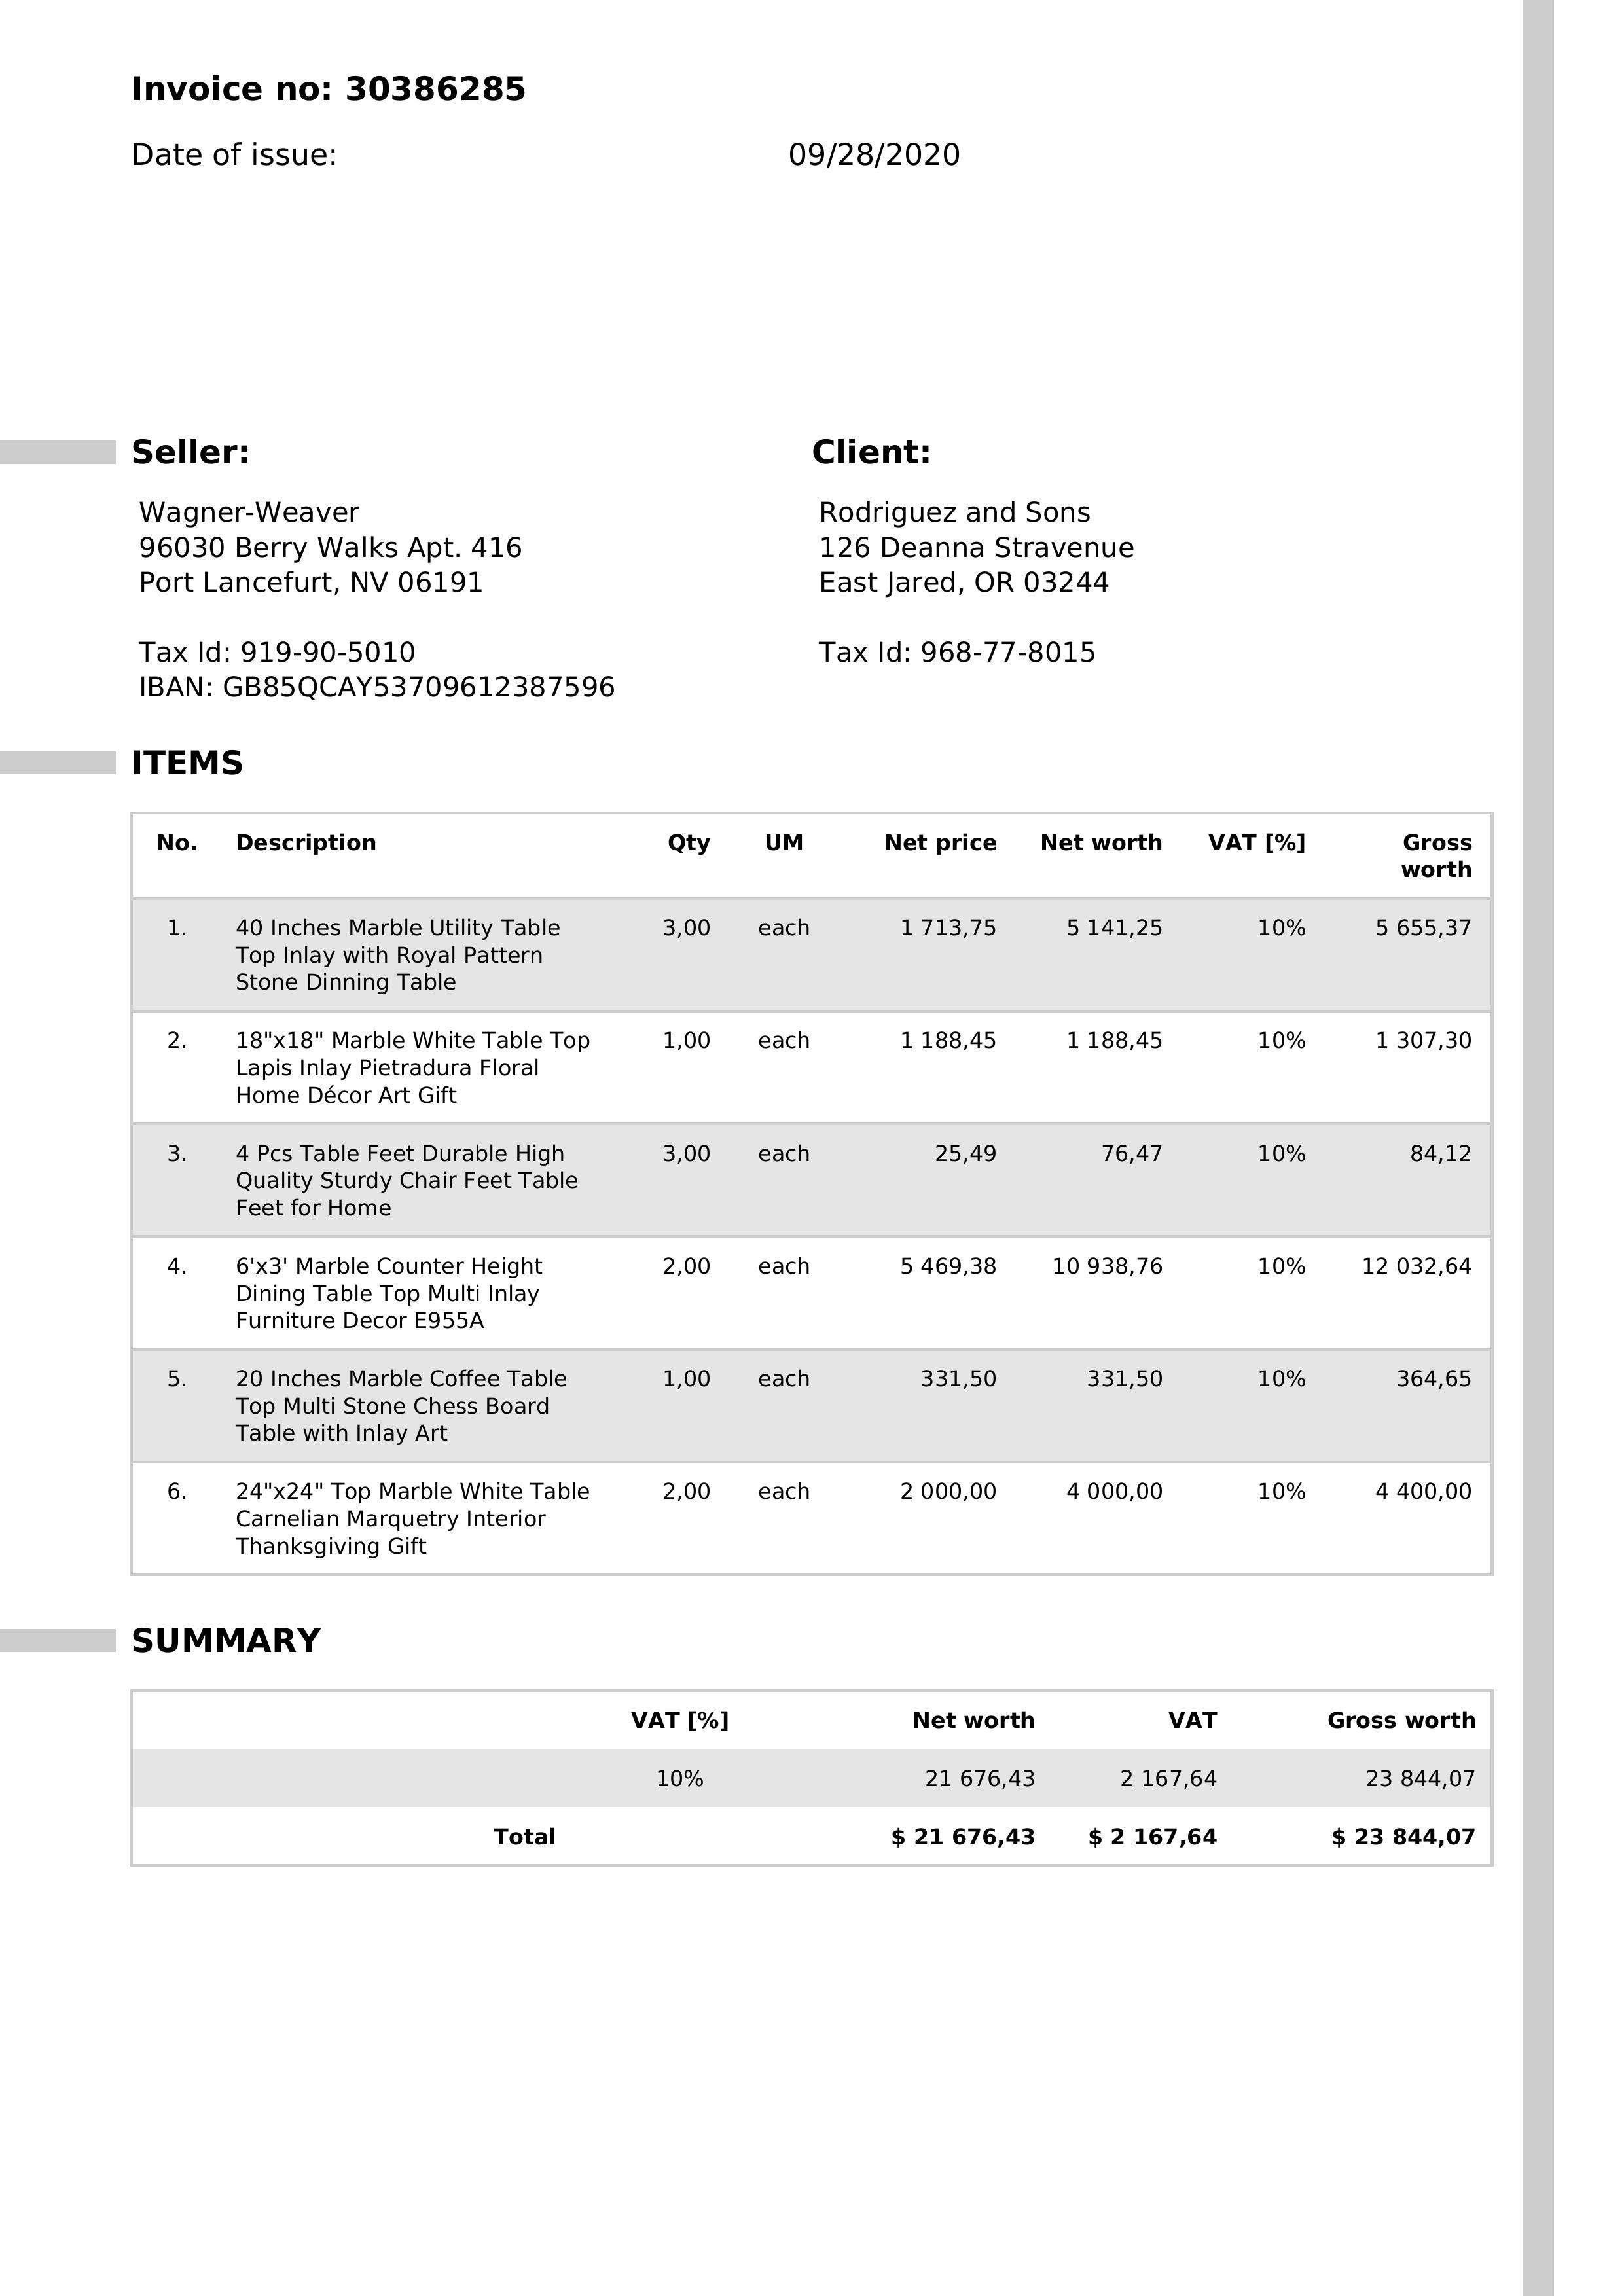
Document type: Invoice